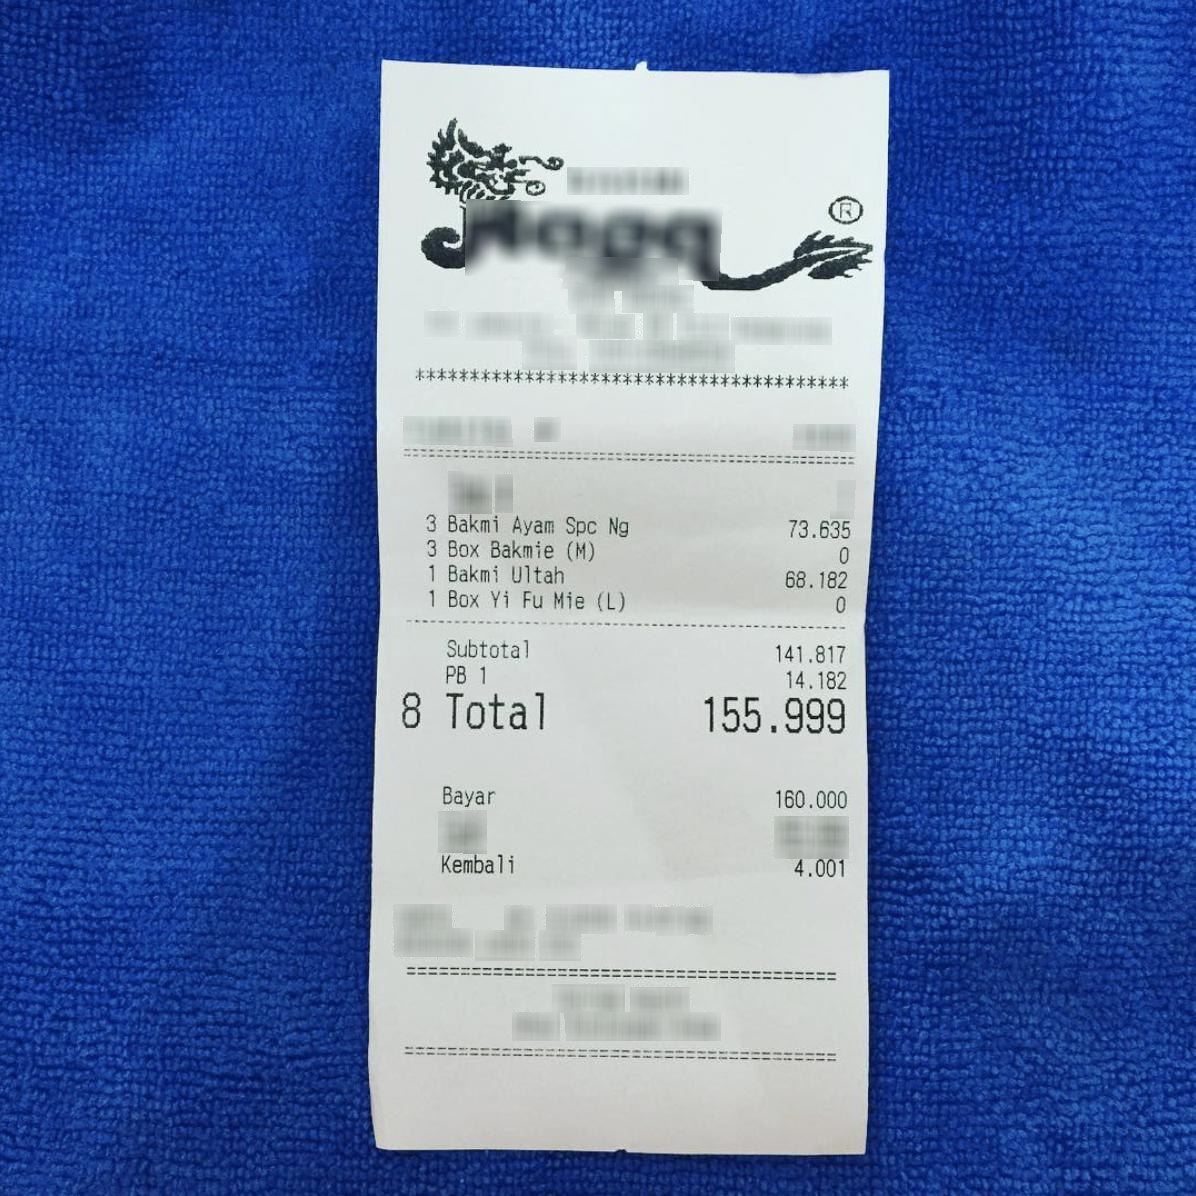
Number of items: 4
Subtotal: 141.817
Tax: 14.182
Total: 155.999
OCR text regions:
text: 3
text: Bakmi
text: Ayam
text: Spc
text: Ng
text: 73.635
text: 3
text: Box
text: Bakmie
text: (M)
text: 0
text: 1
text: Bakmi
text: Ultah
text: 68.182
text: 1
text: Box
text: Yi
text: Fu
text: Mie
text: (L)
text: 0
text: Subtotal
text: 141.817
text: PB
text: 1
text: 14.182
text: Total
text: 155.999
text: 8
text: Bayar
text: 160.000
text: Kembali
text: 4.001